Question: What are the imaging findings?
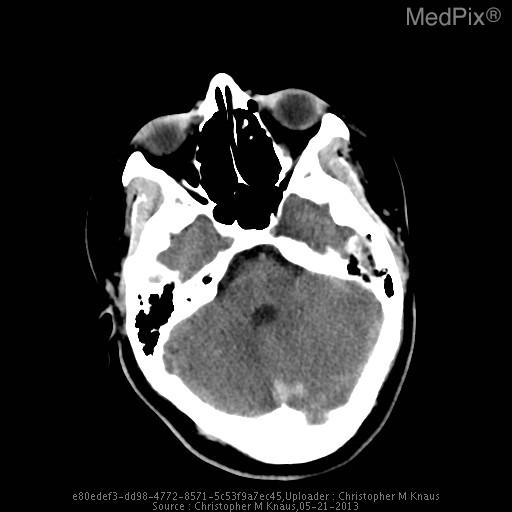
Answer: The imaging shows The vein of Galen, straight sinus, and dominant left transverse venous dural sinus are particularly hyperattenuating, and apparently prominent in caliber.

The superior sagittal sinus is notably less hyperattenuating and is normal in appearance.  The right transverse dural venous sinus is hypoplastic.

Gray/white matter discrimination is preserved.  There is no evidence for infarction or intracranial hemorrhage.  There are no brain masses or mass effect.  There is no hydrocephalus.

The skull is intact.  The partially imaged aerated portions of the skull base are free of significant effusions..

Impression: The vein of Galen, straight sinus, and dominant left transverse venous dural sinus are all particularly hyperattenuating and apparently prominent in caliber, all very concerning for thrombosis. The vein of Galen, straight sinus, and dominant left transverse
venous dural sinus are all particularly hyperattenuating and apparently prominent in caliber..